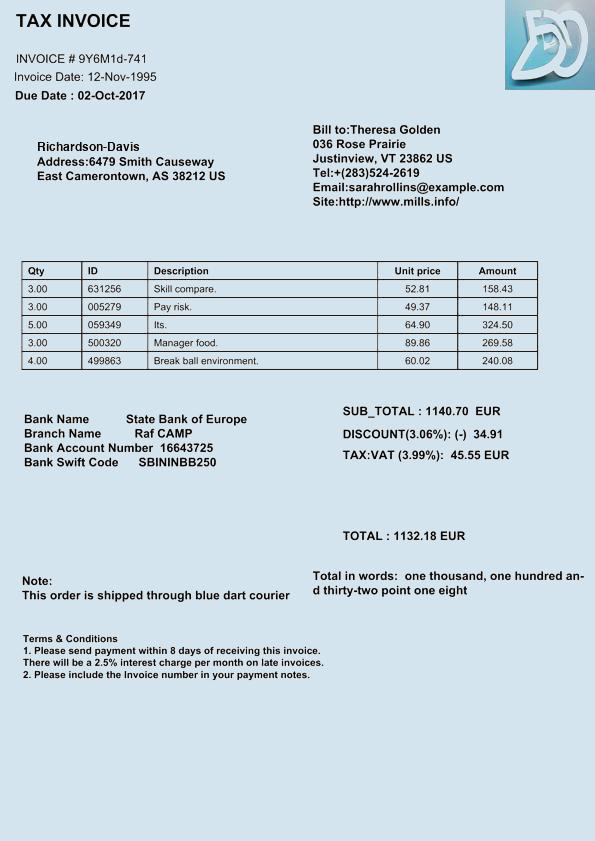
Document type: Invoice